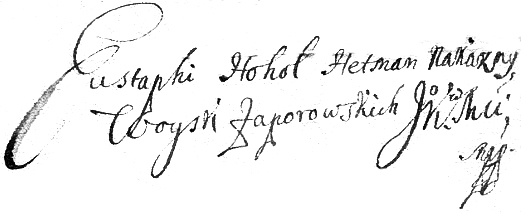
Signature of: ostap gogol